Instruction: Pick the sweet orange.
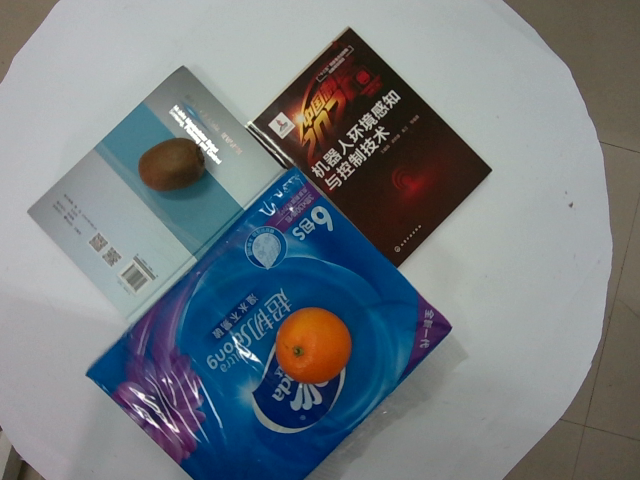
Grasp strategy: vertical